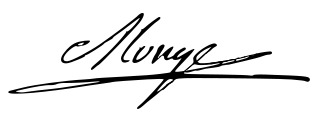
Signature of: gaspard monge